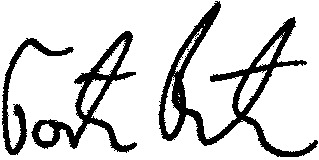
Signature of: torsten burmester